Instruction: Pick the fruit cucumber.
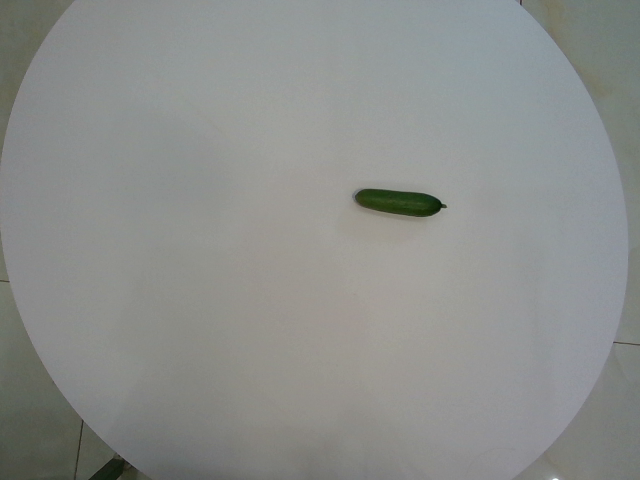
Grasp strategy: vertical